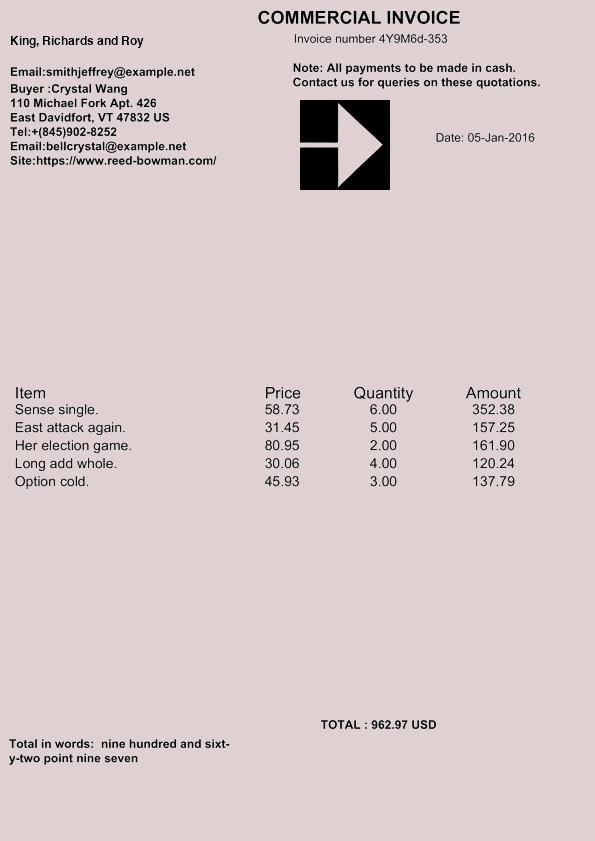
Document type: Invoice